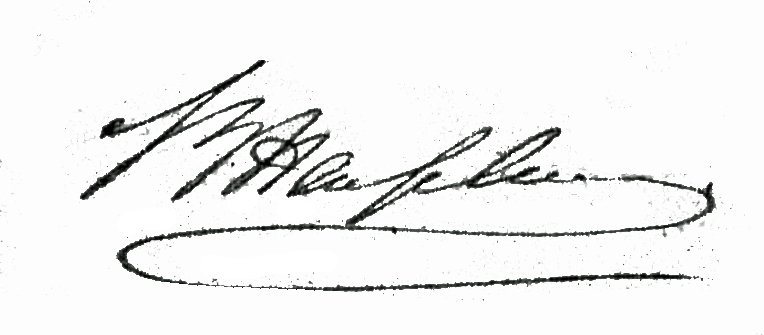
Signature of: benjamin hasselman